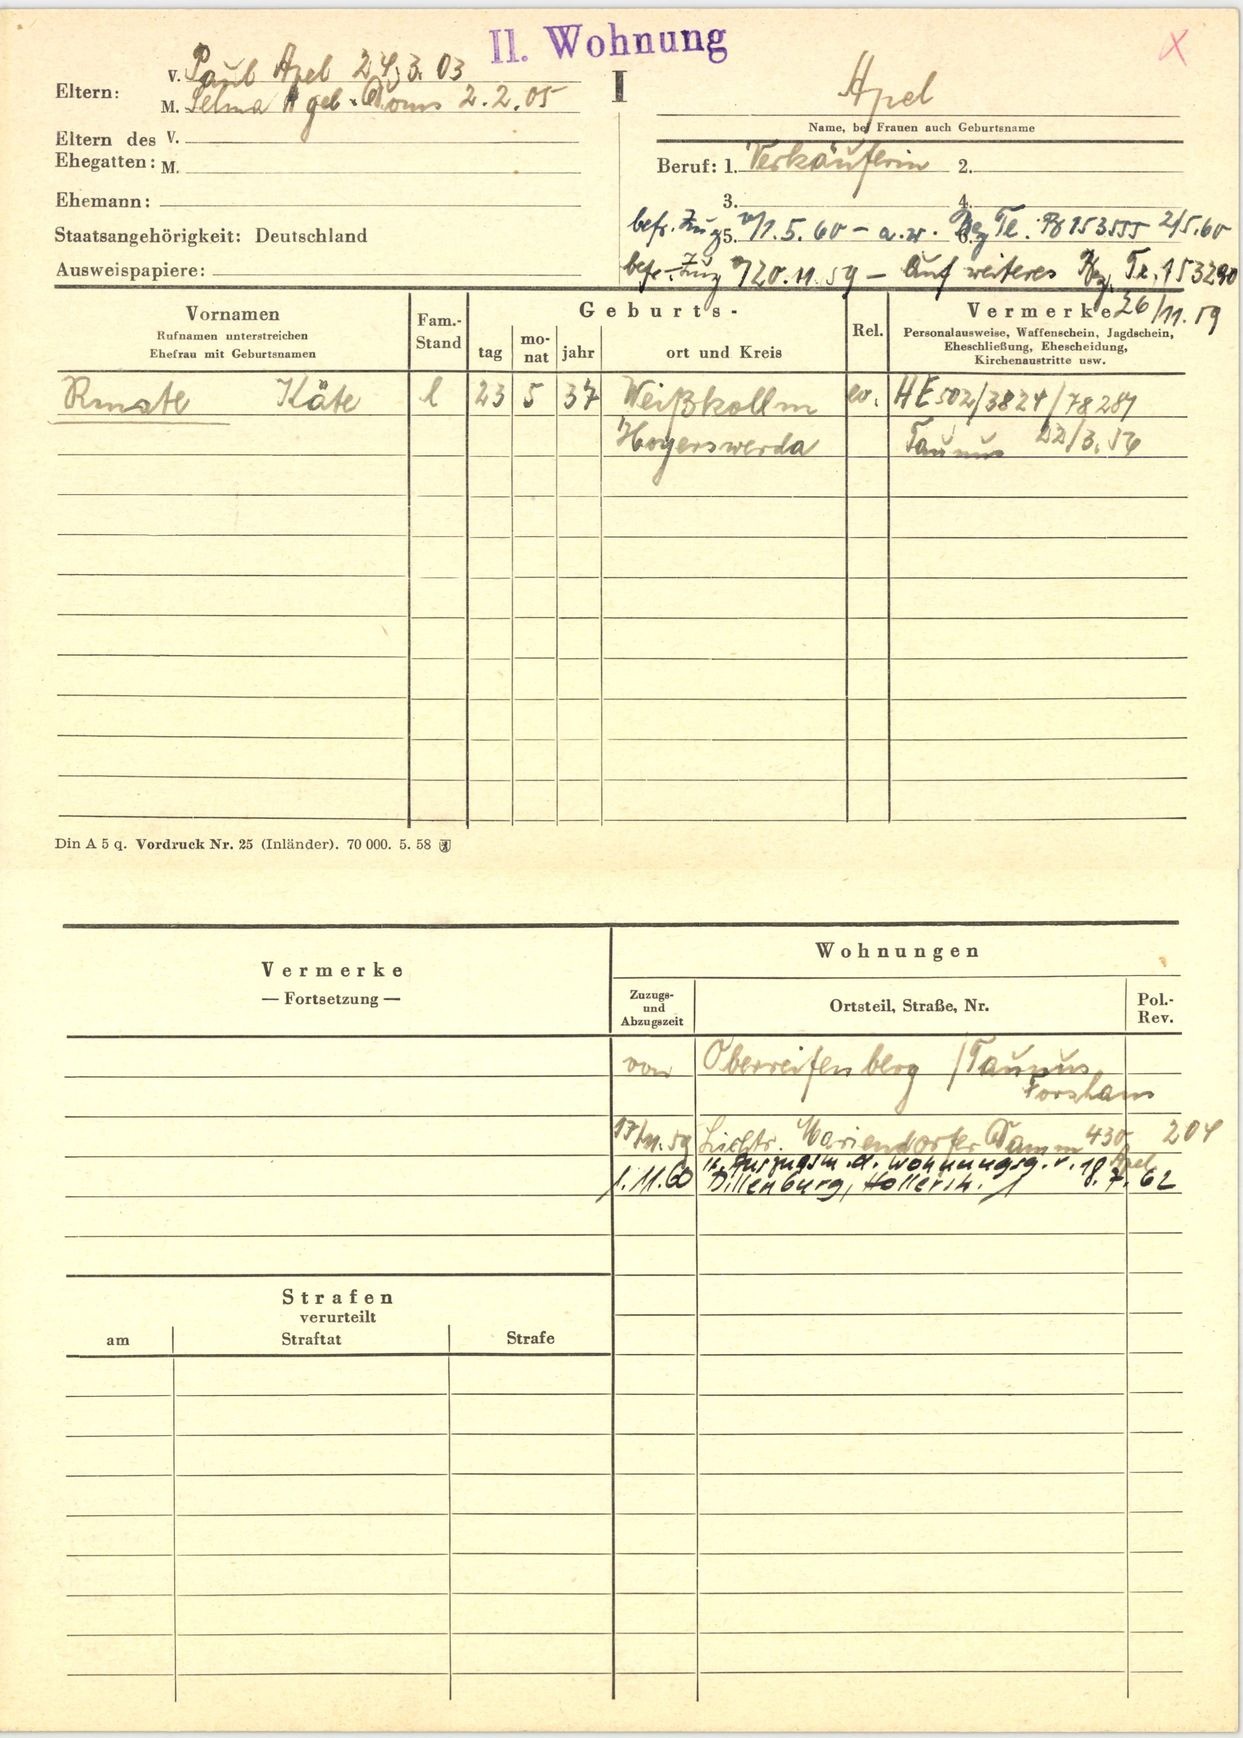
Apel